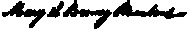
Signature of: mary bonney